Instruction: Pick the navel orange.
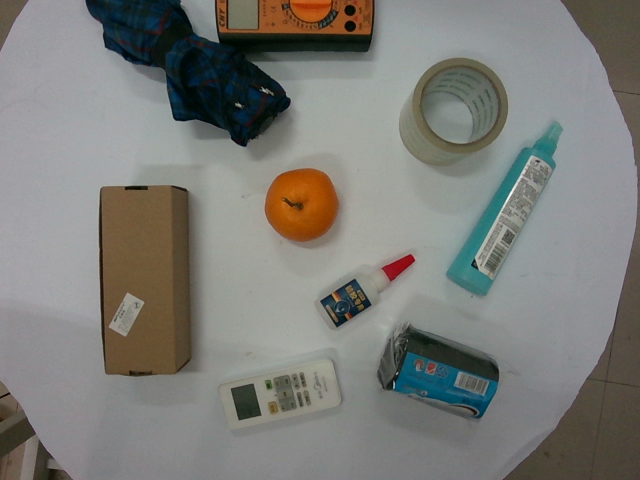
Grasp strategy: vertical